Question: Which state is mentioned in the document?
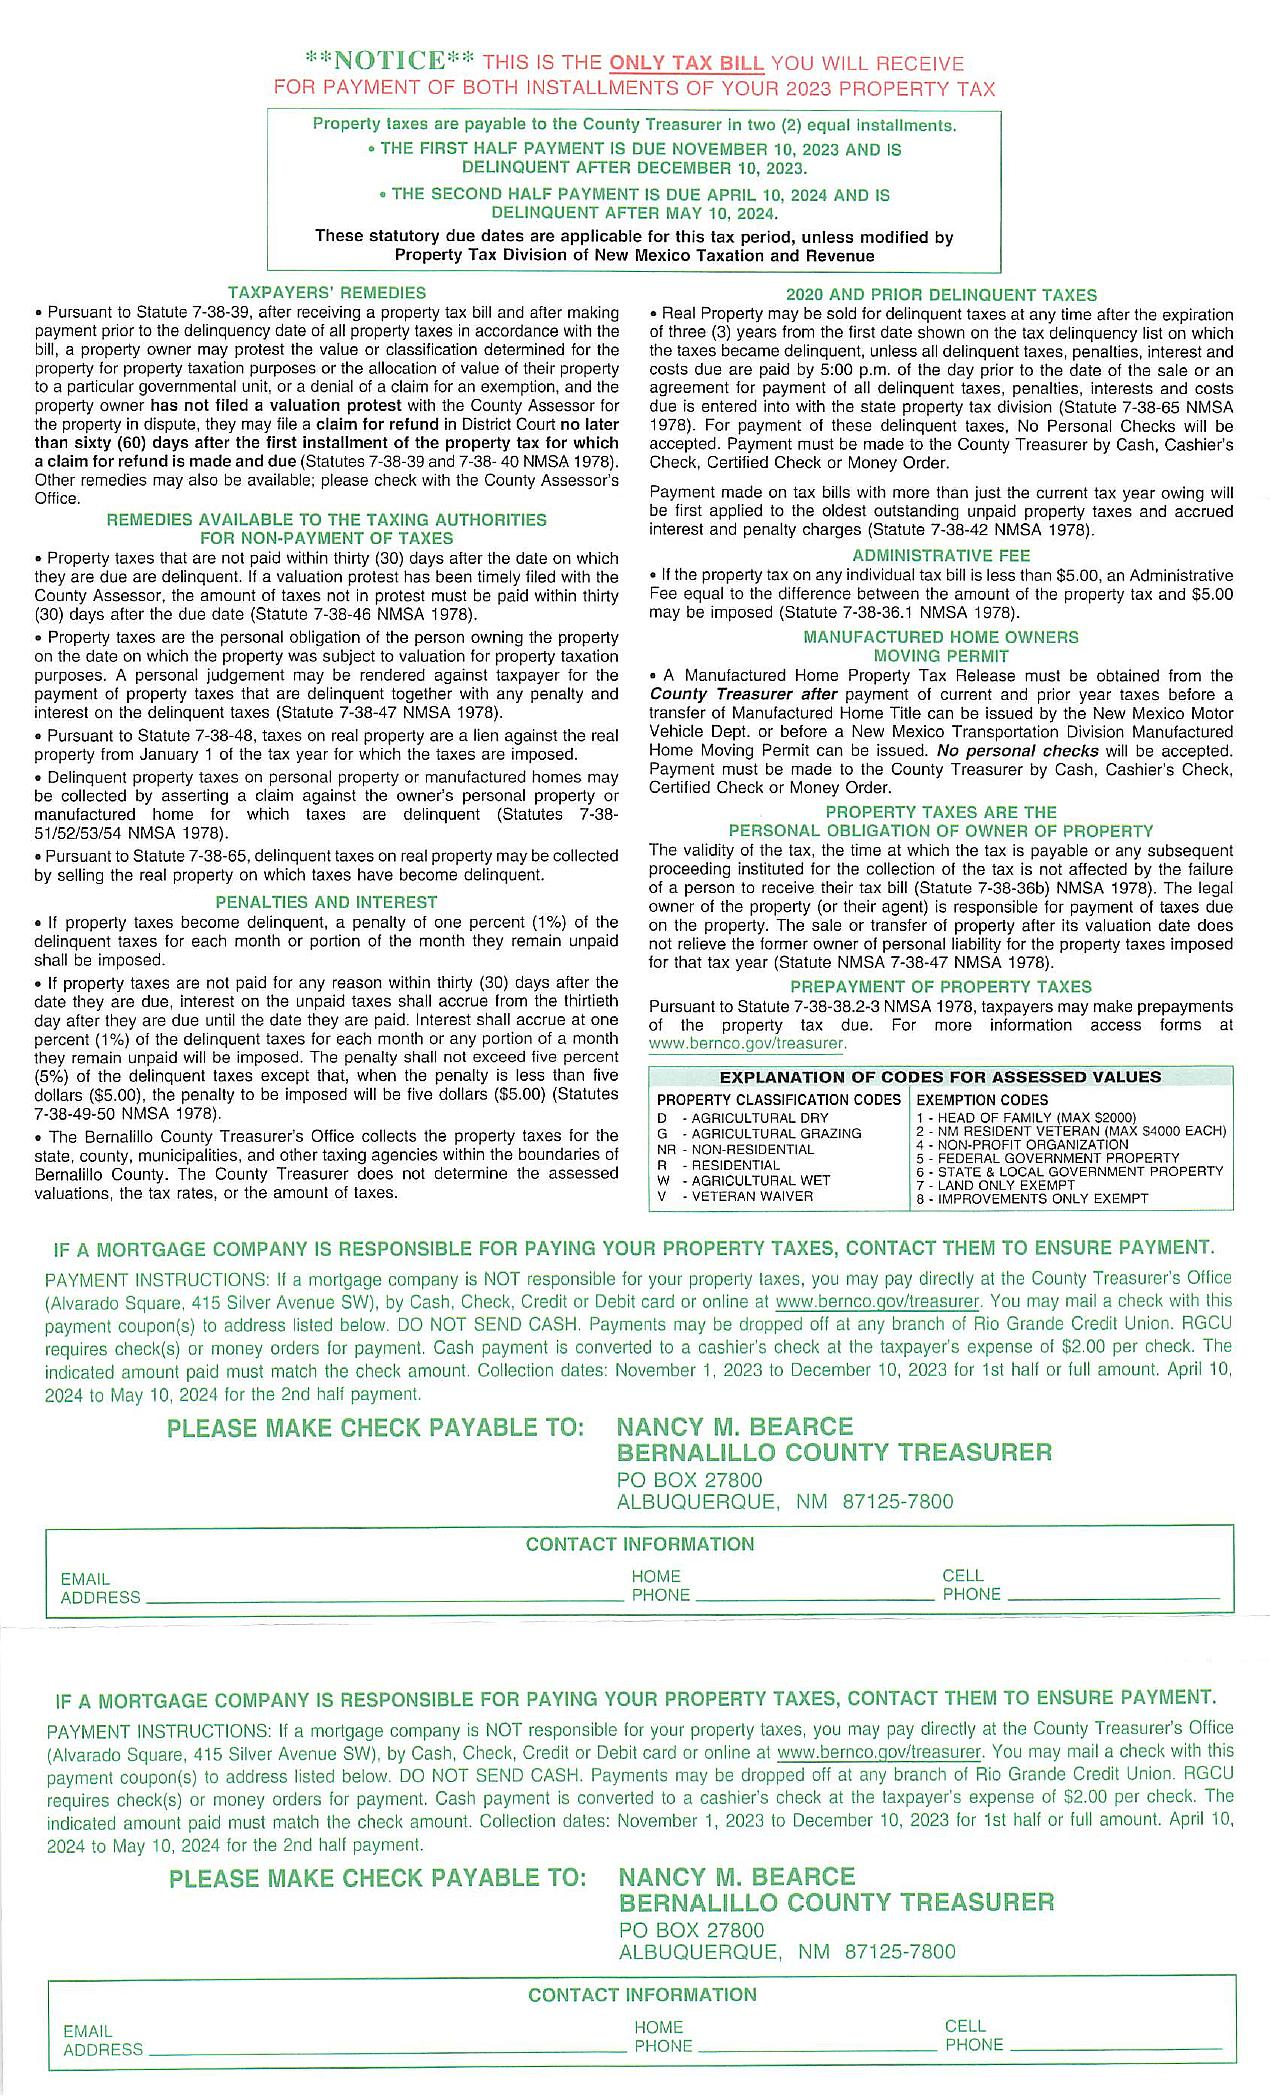
Answer: "New Mexico"